Question: What could the diagnosis suggest?
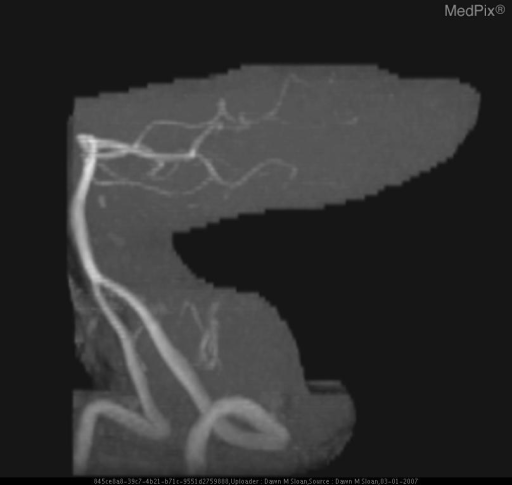
Answer: The possible diagnosis includes •  Cerebellar embolic Infarction
•  Vertebral artery dissection.